Question: Talk about the condition:
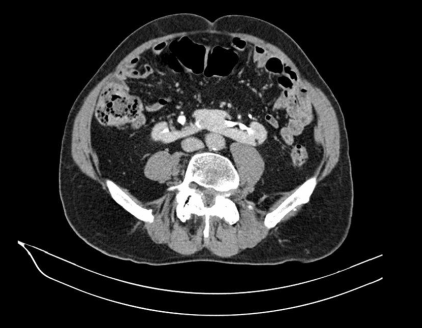
Answer: The disease is discussed as: Horseshoe kidney is in a group of congenital kidney anomalies called fusion anomalies.  The fusion occurs at the lower poles in 90% of the cases, while 10% are fused at the upper pole.  This anomaly is found in approximately 1/500-100 people.  It is thought that the abnormal fusion likely occurs when the kidneys are still in the pelvis and the renal capsule is not fully developed.  During the kidneys ascent these fused kidneys are trapped by the inferior mesenteric artery as the isthmus is unable to pass.  The kidneys ascend to their normal positions between the fourth and ninth weeks of gestation.  Complications include: ureteropelvic junction obstruction, recurrent UTI (urine stasis and vesicoureteric reflux), recurrent stone formation, and increased risk of trauma (due to kidney positioning). Horseshoe kidney may occur as an isolated anomaly or associated with other anomalies.  Associated anomalies may include: ureteral duplication, hypospadias, undescended testis, ectopic ureter, anorectal malformations, GI malrotation, Meckel’s diverticulum, neural tube defects, clubfoot, congenital hip dislocation, and ventricular septal defect.  Chromosomal abnormalities have also been associated with horseshoe kidney.  Horseshoe kidney is often evaluated with intravenous urography, CT, and/or ultrasound. MRI and scintigraphy may also be useful.